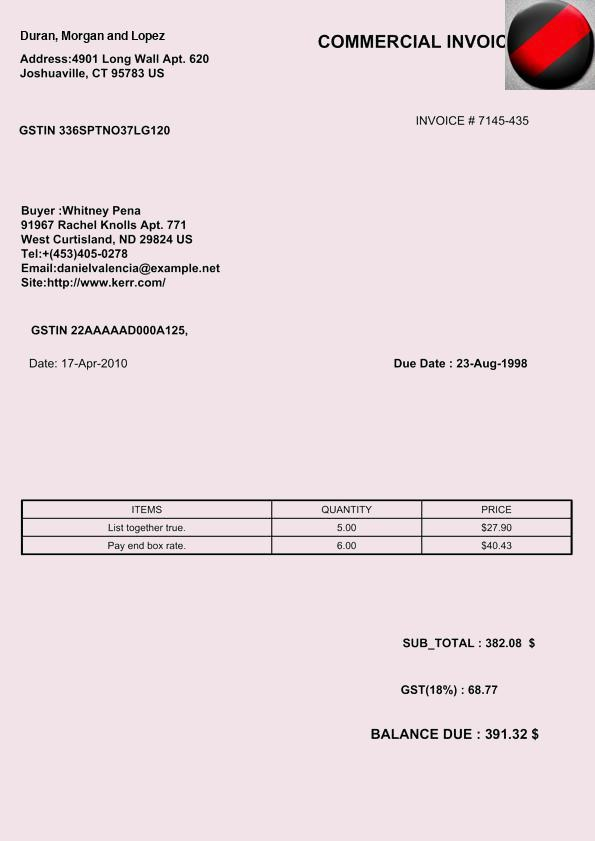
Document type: Invoice